Question: What was observed in the imaging?
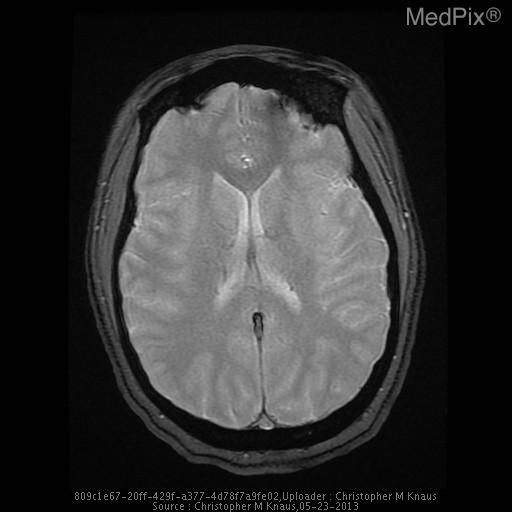
Answer: The imaging shows The vein of Galen, straight sinus, and dominant left transverse venous dural sinus are particularly hyperattenuating, and apparently prominent in caliber.

The superior sagittal sinus is notably less hyperattenuating and is normal in appearance.  The right transverse dural venous sinus is hypoplastic.

Gray/white matter discrimination is preserved.  There is no evidence for infarction or intracranial hemorrhage.  There are no brain masses or mass effect.  There is no hydrocephalus.

The skull is intact.  The partially imaged aerated portions of the skull base are free of significant effusions..

Impression: The vein of Galen, straight sinus, and dominant left transverse venous dural sinus are all particularly hyperattenuating and apparently prominent in caliber, all very concerning for thrombosis. The GRE sequence reverifies GRE blooming consistent with thrombosis within the vein of Galen, straight sinus, left dominant transverse venous sinus and sigmoid sinus and demonstrates no GRE blooming within the brain parenchyma suggestive of brain parenchymal hemorrhage..